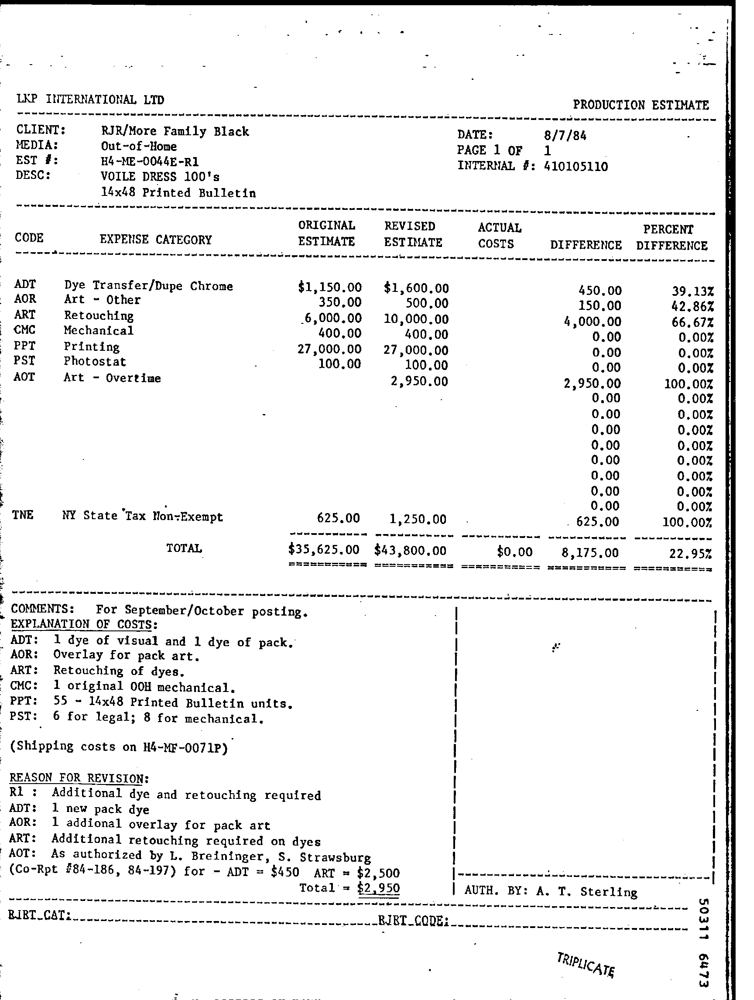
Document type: Invoice